Question: What type of tax is indicated in the document, personal property or real estate?
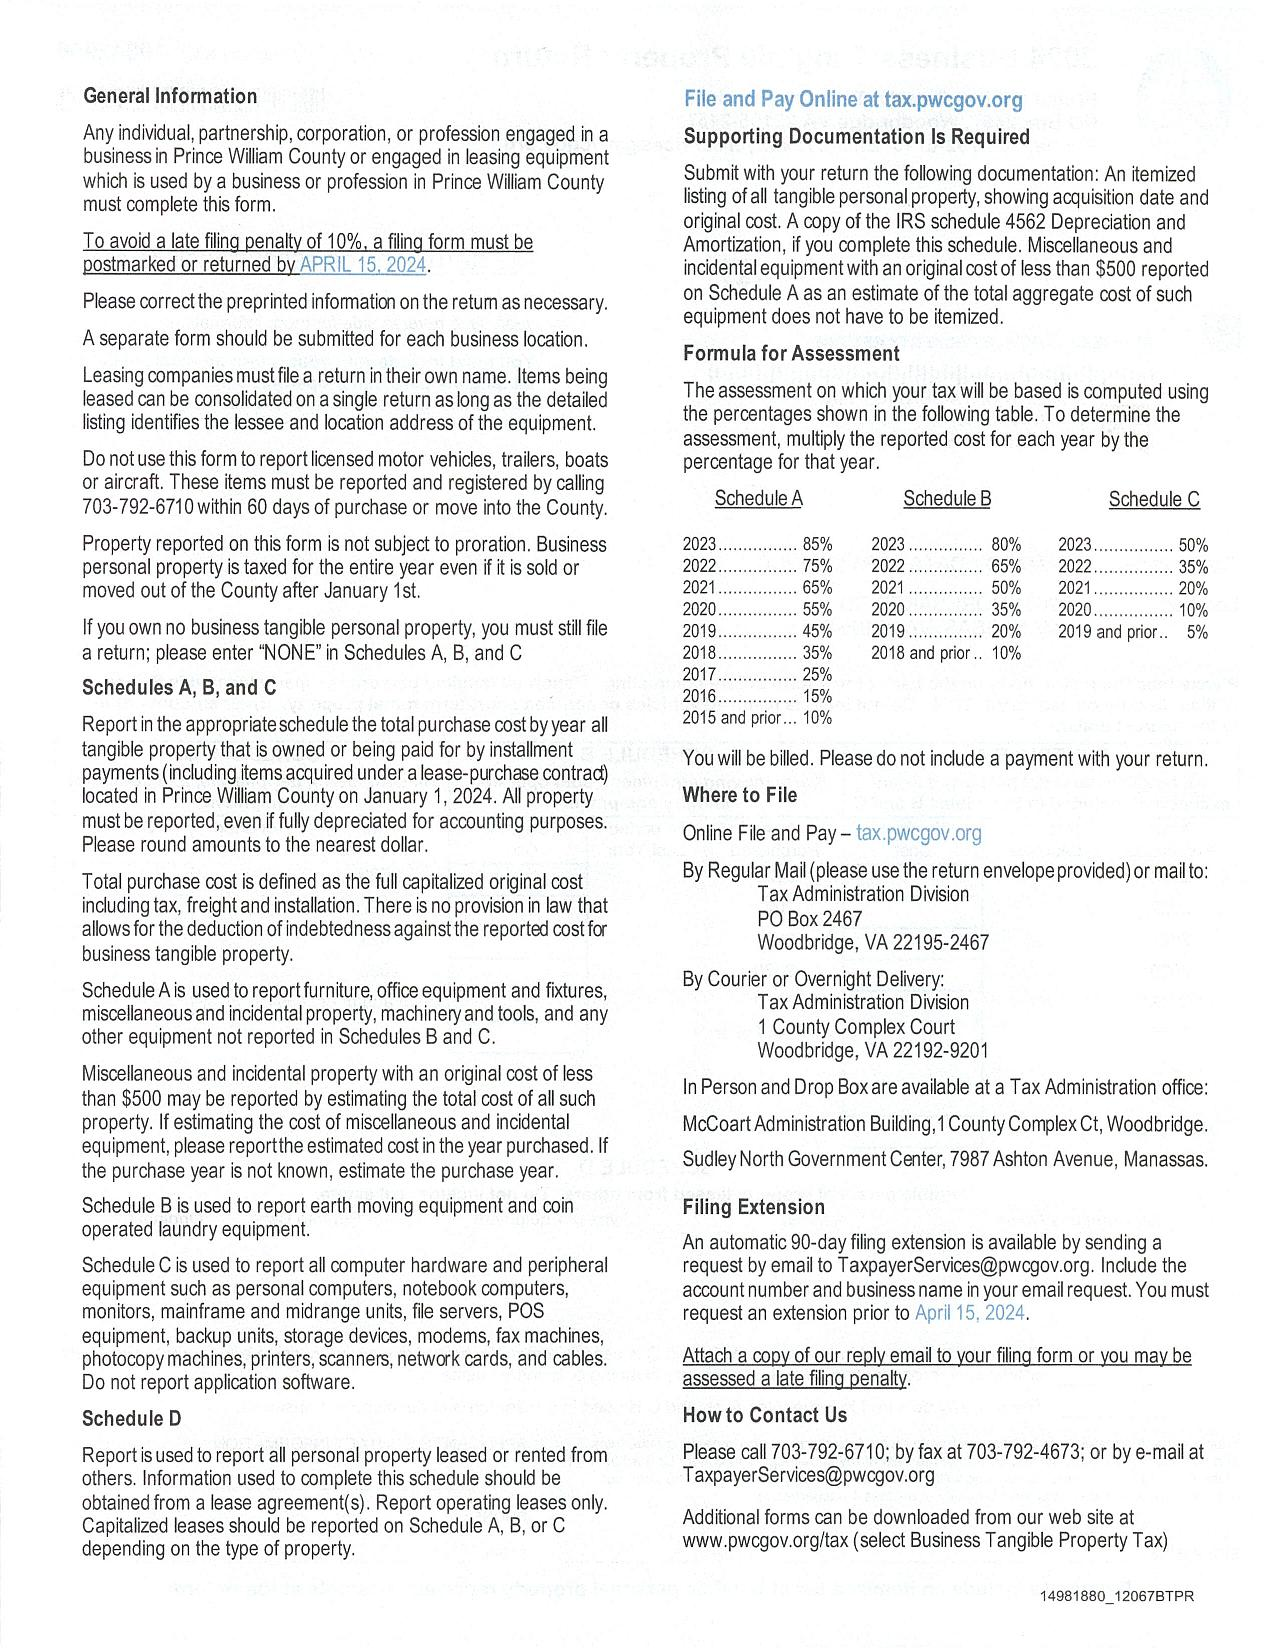
Answer: "Personal Property Tax"